Question: Talk about the condition:
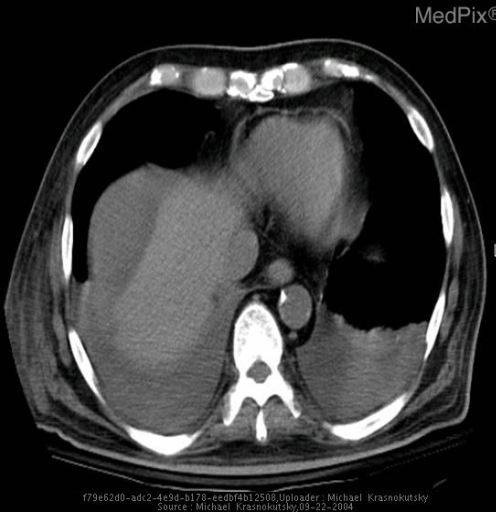
Answer: The disease is discussed as: Infections of the biliary tract are the most common identifiable source of liver abscess.  Infection of the liver may occur via the bile duct, along a penetrating vessel, or from an adjacent septic focus.  Less commonly, liver abscess is a complication of bacteremia arising from underlying abdominal disease, such as diverticulitis, perforated or penetrating peptic ulcer, gastrointestinal malignancy, inflammatory bowel disease, or peritonitis, or rarely from bacterial endocarditis.  Occasionally, a pyogenic liver abscess may be the presentation of a hepatocellular or gallbladder carcinoma or a complication of chemoembolization of a hepatic neoplasm.  In approximately 40% of cases, no obvious source of infection can be identified.  The most frequently isolated organisms are Escherichia coli and Klebsiella, Proteus, Pseudomonas, and Streptococcus species, particularly Streptococcus milleri.  Most are polymicrobial.  With improved culture methods and earlier diagnosis, the number of cases identified as being caused by anaerobic organisms has also increased.  In the past, patients typically presented with acute spiking fevers, right upper quadrant pain, and often shock.  Since the introduction of antibiotics, the presentation has become less acute, and is often insidious.  The presentation is characterized by malaise, low-grade fever, weight loss, and dull abdominal pain that may increase with movement. Symptoms may be present for 1 month or more before a diagnosis is made.  Multiple abscesses are typical when biliary disease is the source and are associated with a more acute systemic presentation, often with sepsis and shock.  Solitary abscesses tend to present more insidiously.  When an abscess is situated near the dome of the liver, pain may be referred to the right shoulder, or a cough may be present resulting from diaphragmatic irritation or atelectasis.